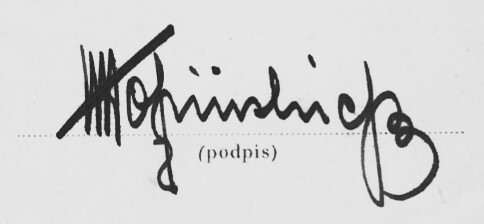
Signature of: stanisław popiński